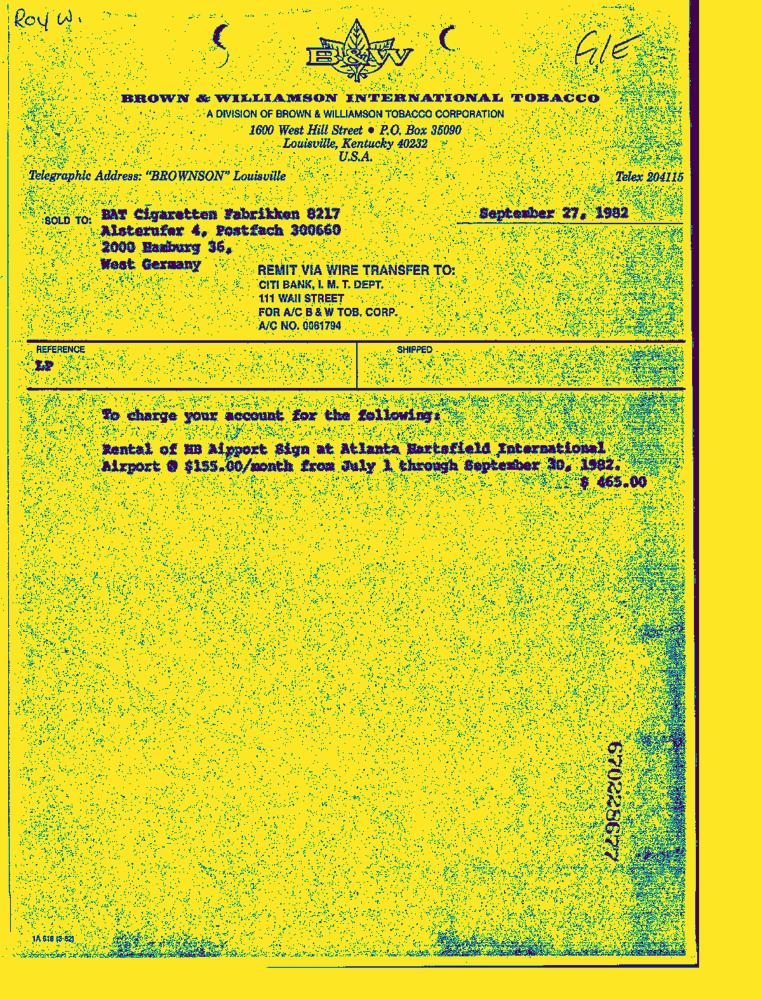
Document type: Invoice-Doc